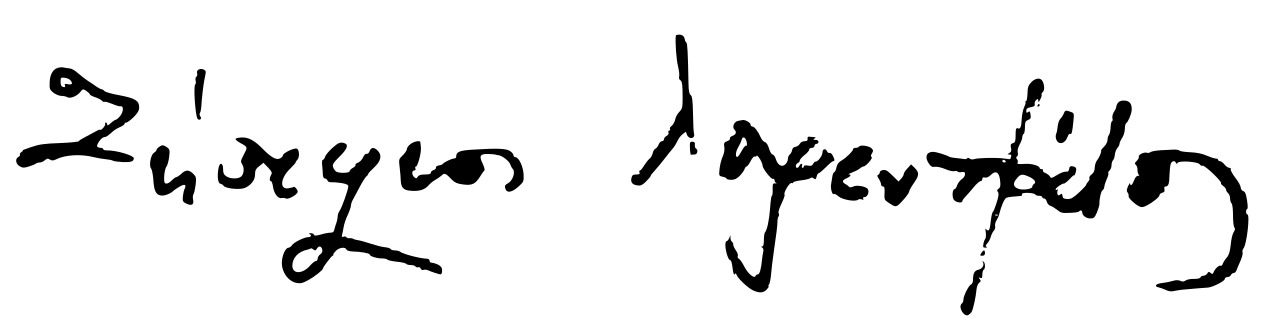
Signature of: zisimos lorentzatos